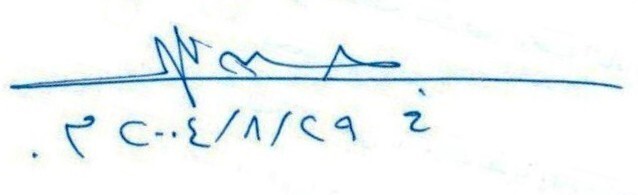
Signature of: q108439962